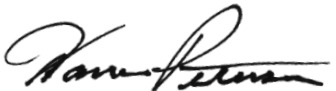
Signature of: warren petersen